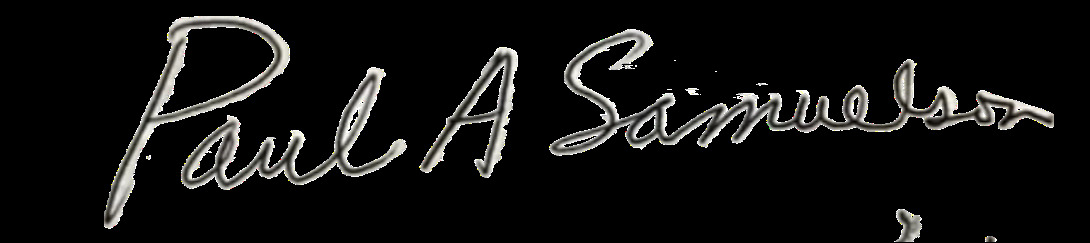
Signature of: paul samuelson